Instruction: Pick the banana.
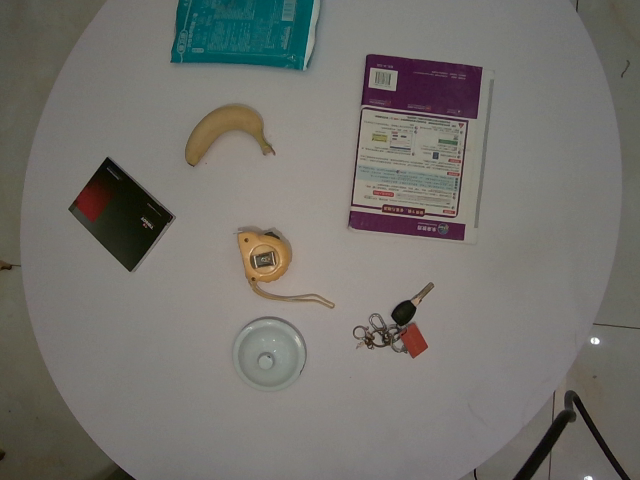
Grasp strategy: vertical